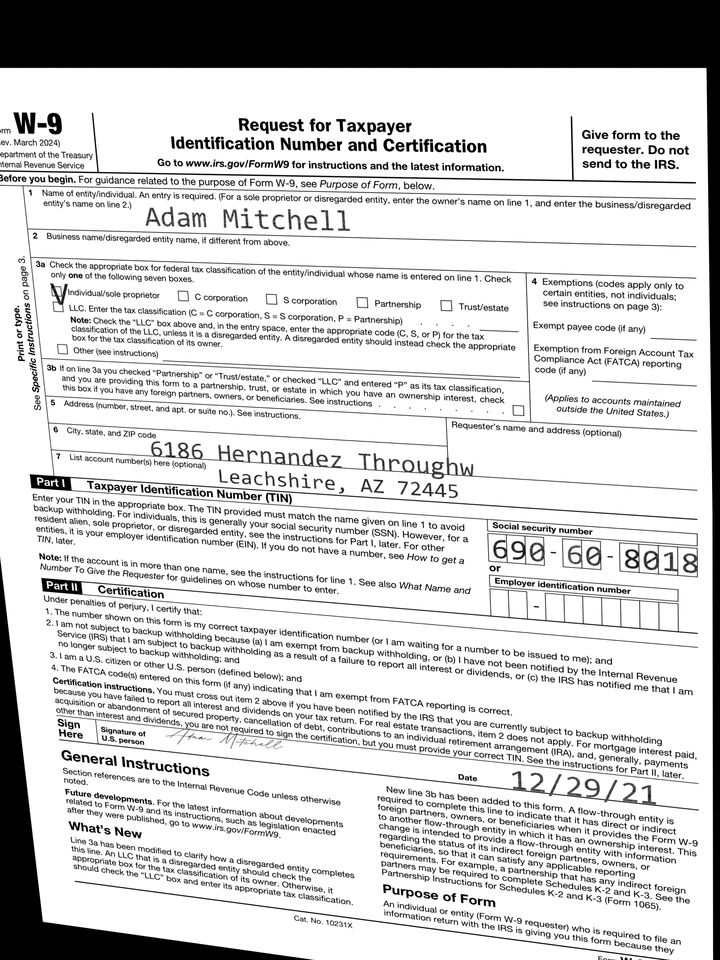
adr1: 6186 Hernandez Throughway
adr2: Leachshire, AZ 72445
cbx: yes
ssn: 690608018
enm: Adam Mitchell
sdt: 12/29/21